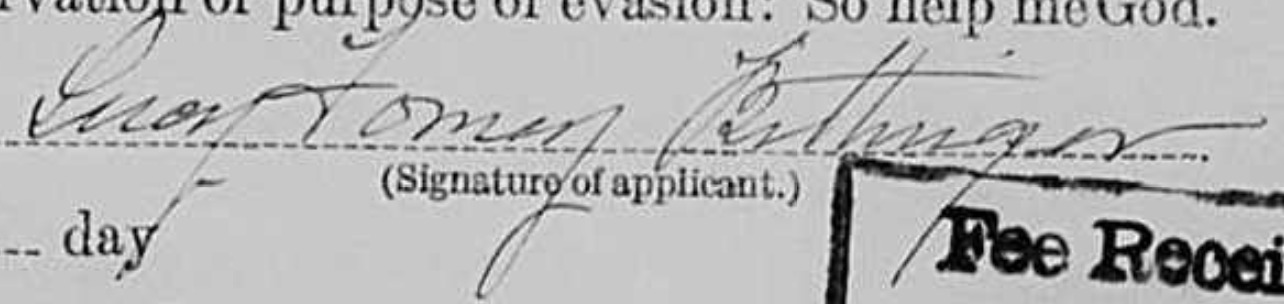
Signature of: lucy forney bittinger